Question: What might the diagnosis be?
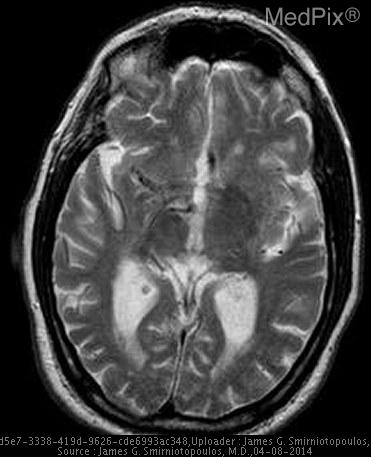
Answer: The possible diagnosis includes Low grade glioma (astrocytoma Gr 2)
Lacunar infarction
Subcortical white matter infarct
Cortical MCA infarction.